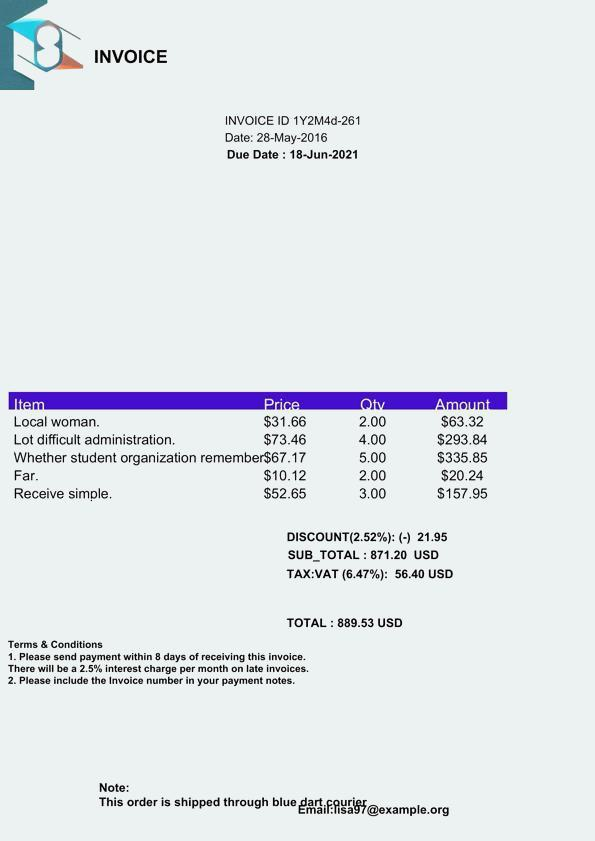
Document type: Invoice